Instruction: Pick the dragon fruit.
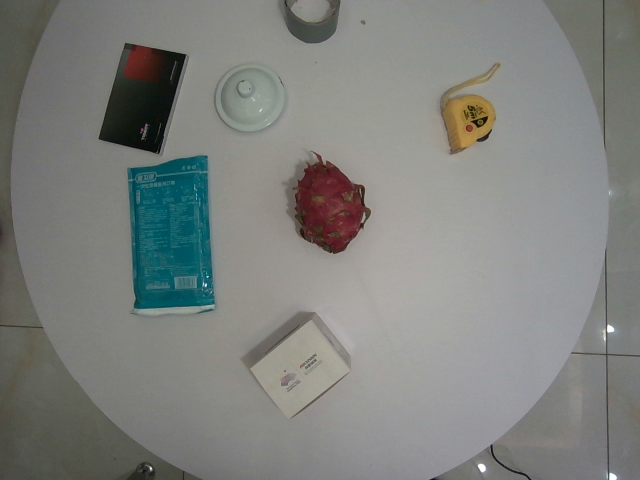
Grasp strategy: vertical